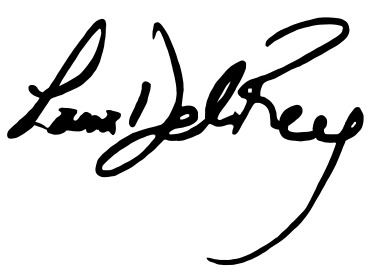
Signature of: lana del rey